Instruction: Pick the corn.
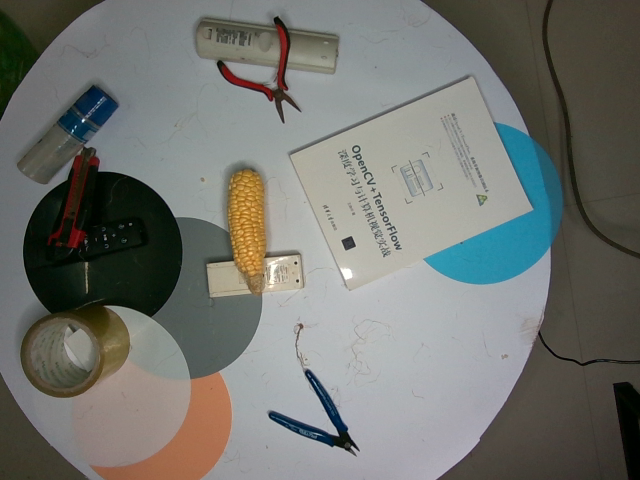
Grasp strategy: vertical